Question: How is the history relevant to the case?
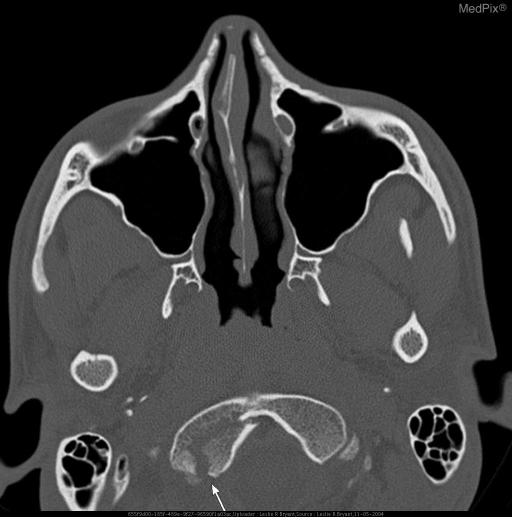
Answer: The patient's history of 22yo M transported to the emergency department after a motorcycle accident. The head CT showed multiple intraparenchymal bleeds and small subarachnoid bleed. No other fractures of the cervical spine identified. Patient was monitored non-operatively by a hard collar. He developed a right cranial VI nerve palsy two days after the accident due to hemorrhage related to the fracture. is key in understanding the case.